Patient: Female, age 76
On February of 2020, a 76-year-old woman was referred to our hospital in Matsumoto, Japan, from another hospital in Japan, where she was admitted for sore throat, dry cough, and fever that started on February 7, 2020 (symptom onset day 1; SOD#1). (The term "symptom onset day" is used to illustrate the patient's clinical course, and the term "hospital day" is used to describe treatment measures.) Past medical history was significant for diabetes mellitus, hypertension, and glaucoma, but she was otherwise healthy and did not smoke. The patient, an American living in the United States, was visiting Japan and arrived at Yokohama Harbor aboard the Diamond Princess cruise ship. Due to a COVID-19 outbreak inside the cruise ship, she was kept in the cruise ship and underwent viral testing as part of quarantine inspection. A reverse transcription polymerase chain reaction (RT-PCR) test, performed by the Japan Ministry of Health, Labour and Welfare, produced a positive result for SARS-CoV-2.
One day before admission to our hospital, the patient was started on lopinavir-ritonavir (400 mg/100 mg twice daily orally) and moxifloxacin (400 mg once a daily orally). She was transferred to our hospital on SOD#12 (hospital day 1; HD#1). On admission, her body temperature was 38.3  C, and her oxygen saturation (SpO2) by pulse oximetry was 93% on 8 L/min of supplemental oxygen via mask. Physical examination revealed coarse crackles in the upper chest on the right. Laboratory examination revealed peripheral blood lymphopenia (350/muL) and elevated levels of blood urea nitrogen (BUN, 28.9 mg/dL), creatinine (1.62 mg/dL), C-reactive protein (CRP, 12.90 mg/dL), and lactate dehydrogenase (LDH, 325 U/L) (Table 1).
Chest computed tomography (CT) images showed ground-glass opacities (GGOs) and consolidation (Fig. 1A and B).
Due to possible community-acquired pneumonia caused by bacteria and influenza virus, the patient was treated with piperacillin-tazobactam and peramivir (at a loading dosage of 300 mg, reduced to 150 mg every 24 hours due to renal failure). Her respiratory failure progressed, leading to endotracheal intubation. An endotracheal aspirate obtained through the intubation tube was positive for SARS-CoV-2 on RT-PCR. Laboratory examination revealed a low gamma-globulin level on HD#3 (SOD#14); intravenous immune globulin (IVIG) (at a dosage of 5000 mg every 24 hours intravenously) was administered from HD#3 (SOD#14) to HD#8 (SOD#19).
On HD#8 (SOD#19), the patient's respiratory status progressively deteriorated; she exhibited dyspnea despite fever alleviation. The respirator setting at the time was assist/control (volume-controlled ventilation), tidal volume was 300 ml, positive end-expiratory pressure (PEEP) was 14 cmH2O, and respiratory frequency was 13 per minute. Her hypoxemia was not improved even if we regulated PEEP. We considered whether this deterioration might be due to increased airway dead space caused by pulmonary embolism or acute pulmonary edema; however, these diagnoses could not be confirmed with evidence on chest CT scans, which were unobtainable because there was concern about the risk of infecting other patients in the radiology unit. We conducted a compression ultrasound, but were not able to point out deep vein thrombosis. The patient's respiratory status continued to worsen and, despite optimal ventilator settings, we were unable to maintain her PaO2/FiO2 above 70 torr. Therefore, we decided to proceed to venous-venous extracorporeal membrane oxygenation (V-V ECMO) on HD#8 (SOD#19). For V-V ECMO, venous catheters were placed in the right common femoral vein (for drainage) and right internal jugular vein (for infusion). Her hemodynamics were maintained using vasoactive agents; we were able to normalize her body water with diuretics and stabilize her oxygenation by ECMO. On HD#16 (SOD#27), to prevent bacterial infection related to catheterization, the previous antibiotics were replaced with vancomycin. Her respiratory status gradually improved. On HD#16 (SOD#27), viral testing of an endotracheal aspirate sample showed that SARS-CoV-2 was undetectable using RT-PCR. A tracheotomy was performed on HD#18 (SOD#29); ECMO was discontinued on HD#19 (SOD#30). Intravenous meropenem was administered for ventilator-associated pneumonia (VAP) prophylaxis.
Chest CT scans obtained on HD#22 (SOD#33) showed enlarged abnormal shadows, GGOs, and consolidation in the upper lobe of the right lung, suggesting organizing pneumonia (Fig. 1C and D), which could result in chronic respiratory failure after ECMO cessation. On HD#25 (SOD#36), the patient was started on methylprednisolone 250 mg daily for three days with improvement of her organizing pneumonia on chest x-ray (Fig. 2E and F). On HD#40 (SOD#51), the patient was taken off the respirator, and her condition was stable.
Keywords: ards, acute respiratory distress syndrome, acute respiratory distress syndrome, covid-19, coronavirus disease, coronavirus, ecmo, extracorporeal membrane oxygenation, gamma-globulin, ivig, intravenous immune globulin, organizing pneumonia, rt-pcr, reverse transcription polymerase chain reaction, sars-cov-2, severe acute respiratory syndrome coronavirus 2
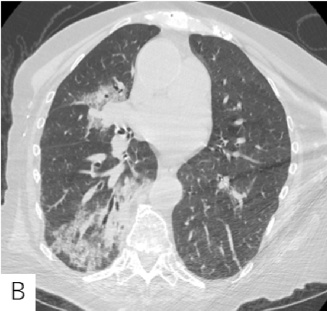
Image caption: Chest computed tomography (CT) images. (A-B) Images taken on SOD#9. (B) Partial consolidation and GGOs in the right middle and lower lobes and distribution of lesions in the subpleural area and periphery of the lung, showing "crazy-paving" pattern.